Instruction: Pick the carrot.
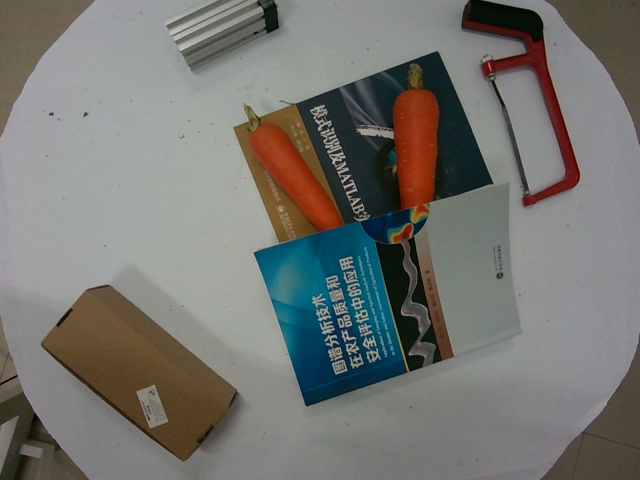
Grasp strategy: vertical